Question: How is the history relevant to the case?
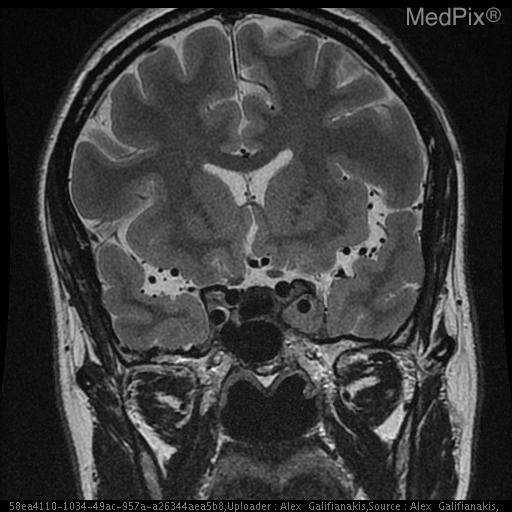
Answer: The patient's history of 42 y.o. woman with elevated prolactin. Please evaluate for evidence of pituitary adenoma is key in understanding the case.